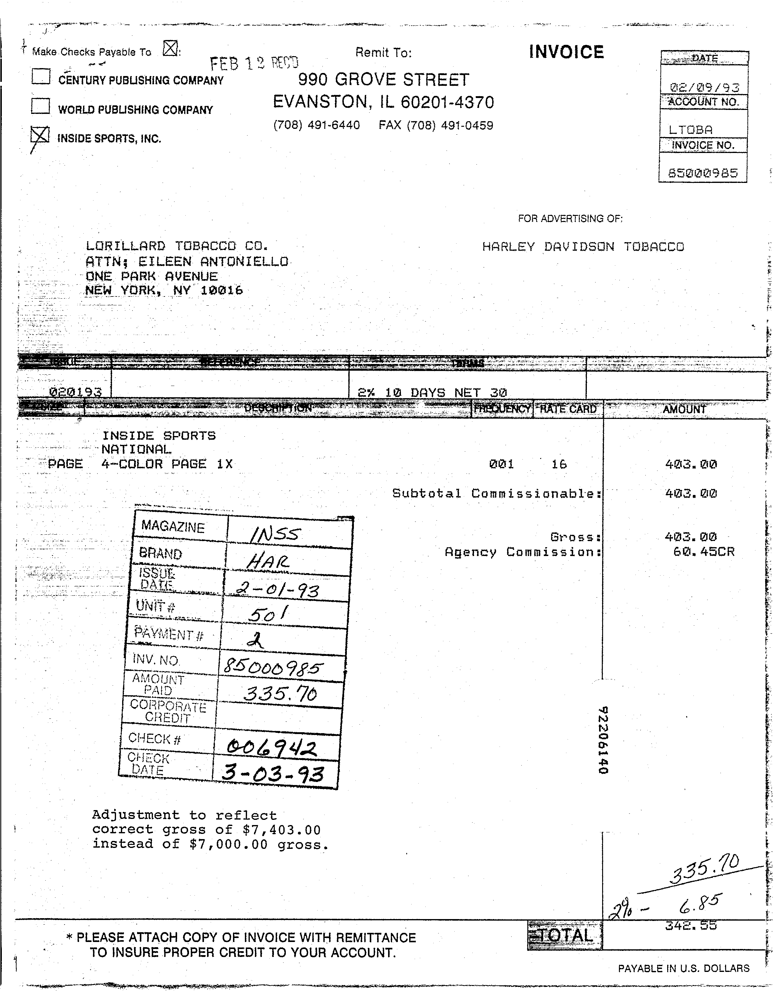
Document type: Invoice